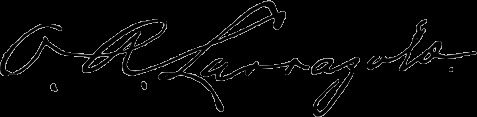
Signature of: octaviano ambrosio larrazolo